Question: What is the filing due date as per the document?
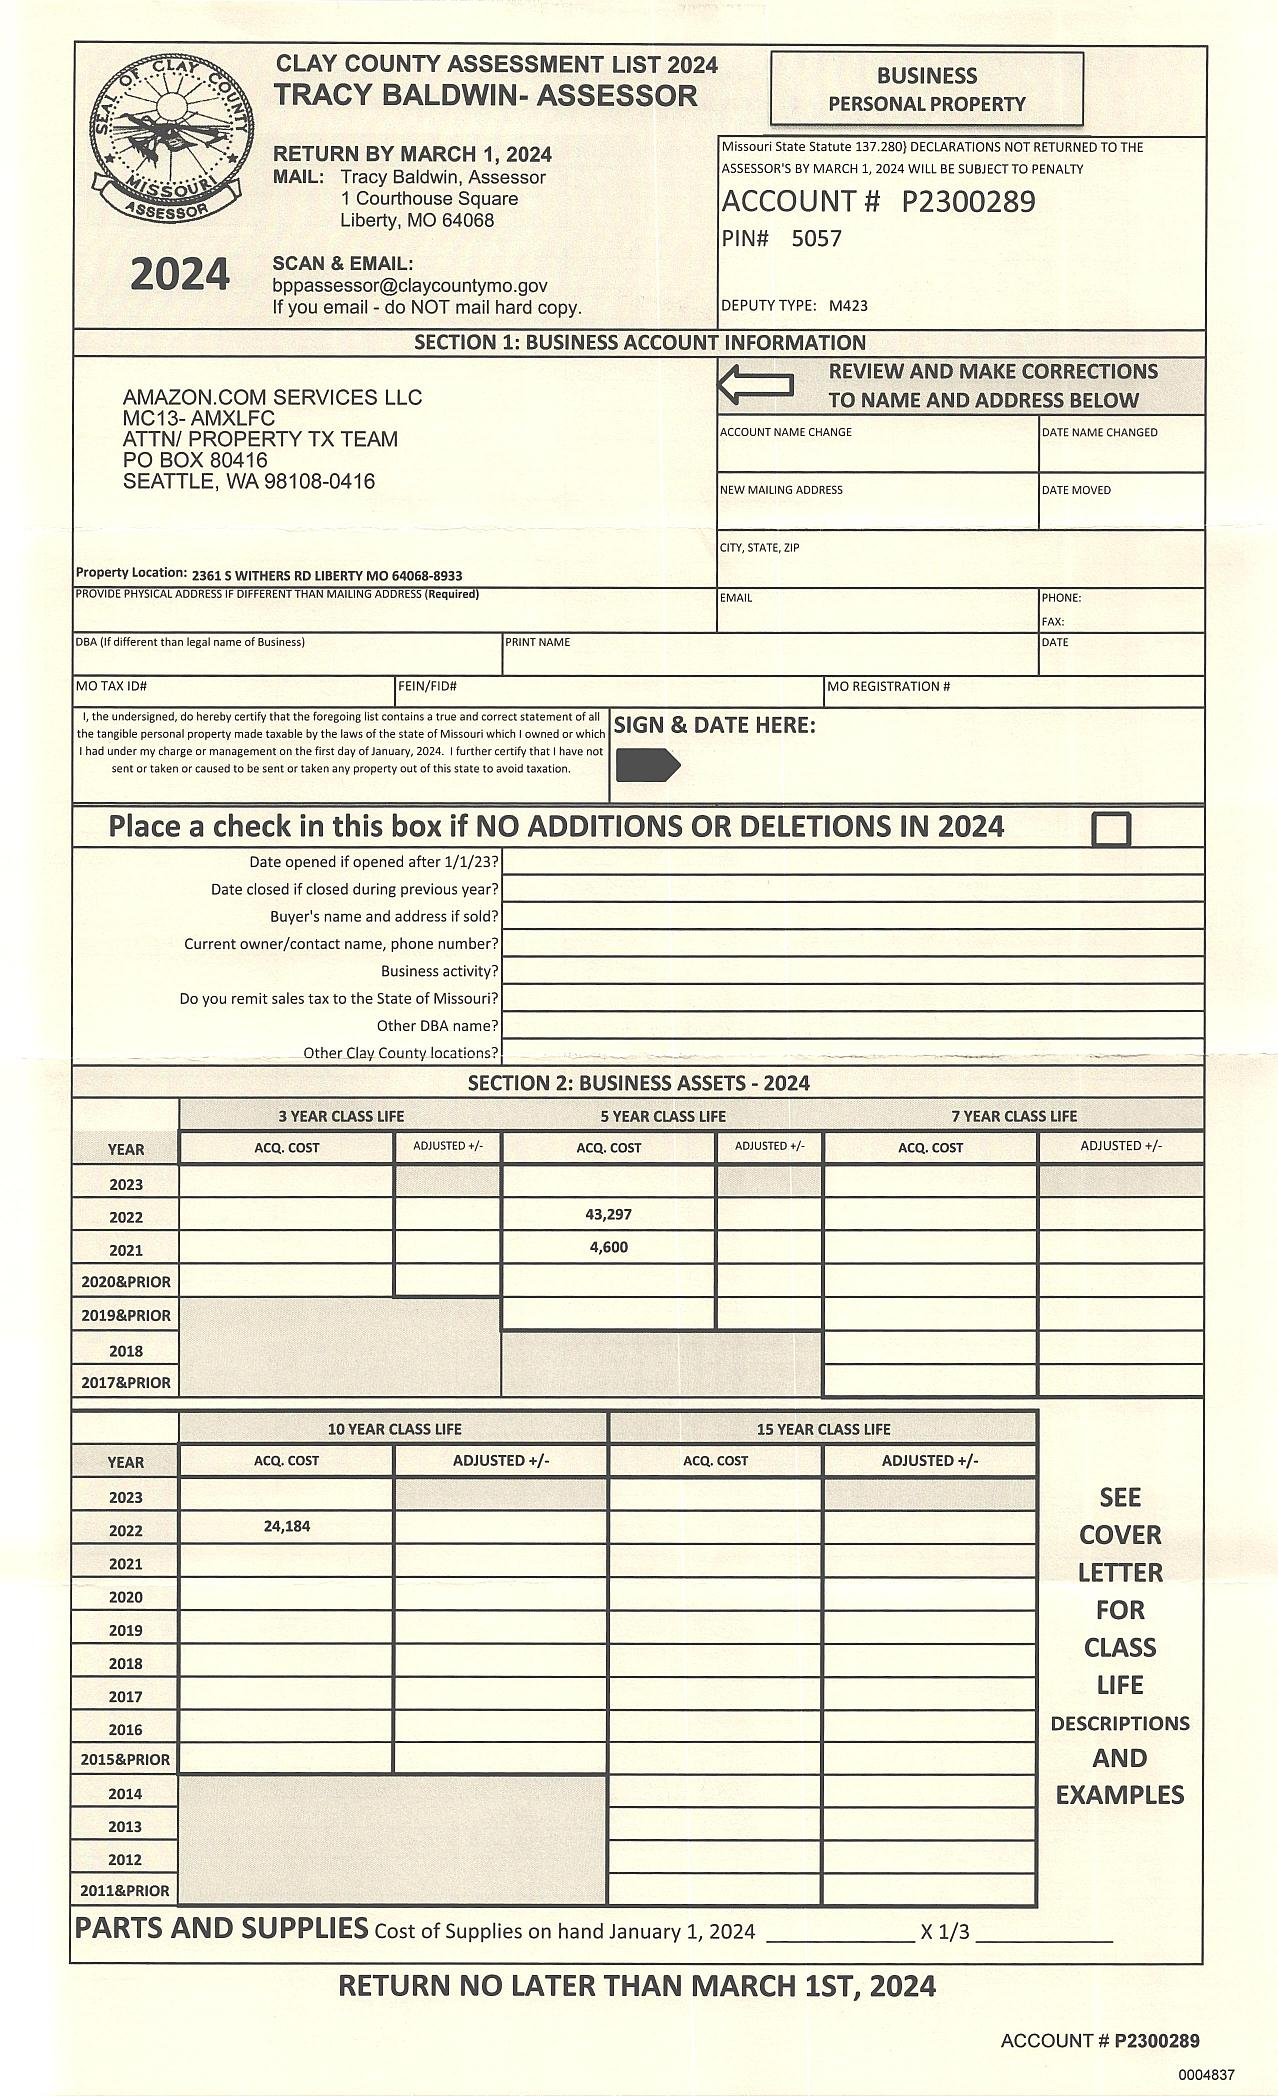
Answer: "1-Mar-24"